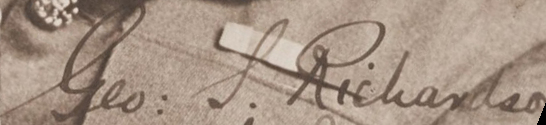
Signature of: george spafford richardson